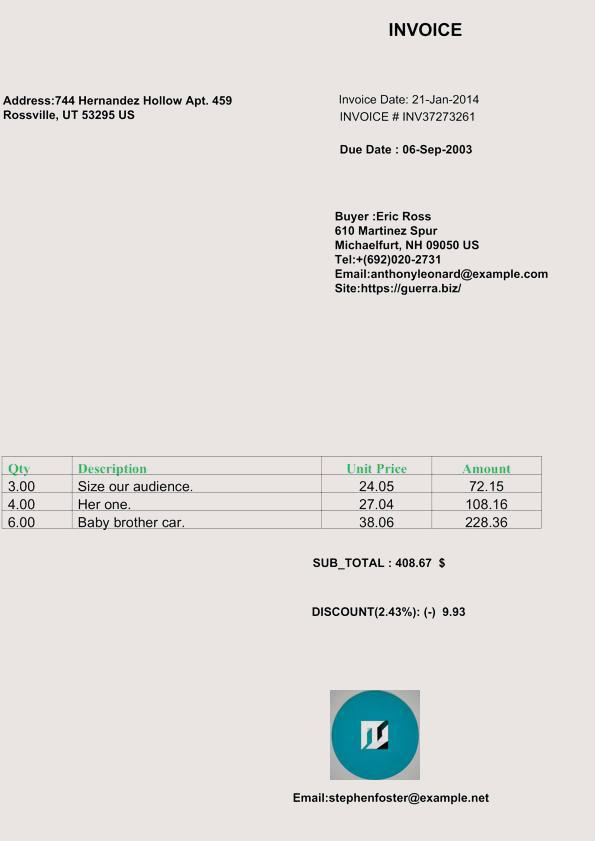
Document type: Invoice